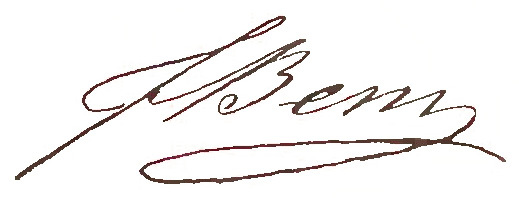
Signature of: józef bem